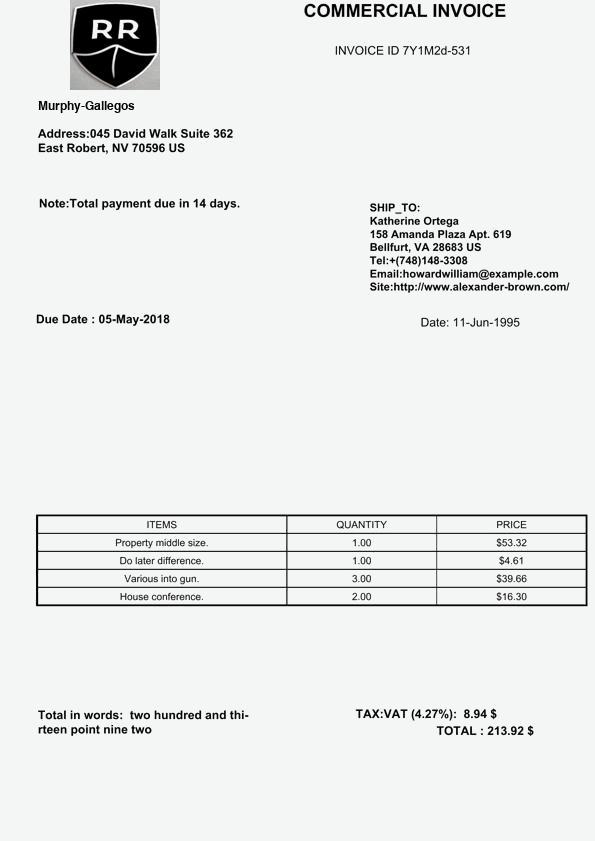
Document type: Invoice